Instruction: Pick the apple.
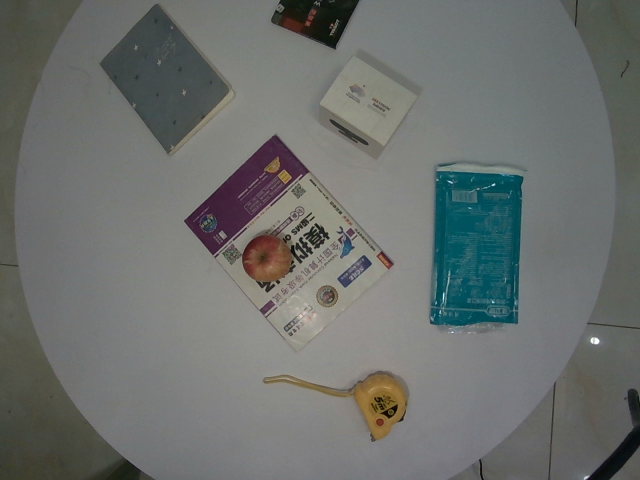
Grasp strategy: vertical